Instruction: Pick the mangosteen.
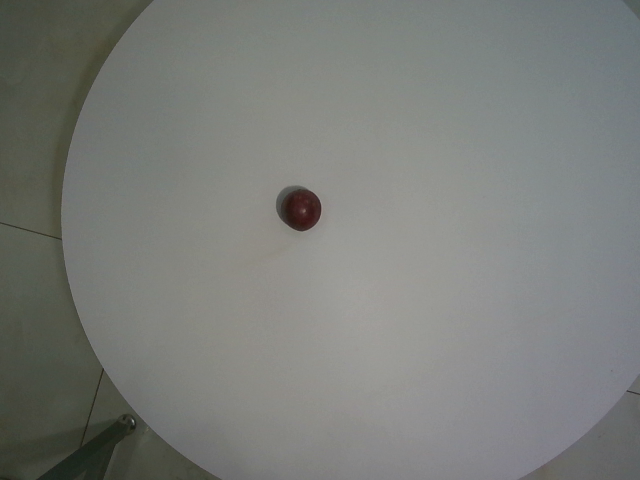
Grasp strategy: vertical